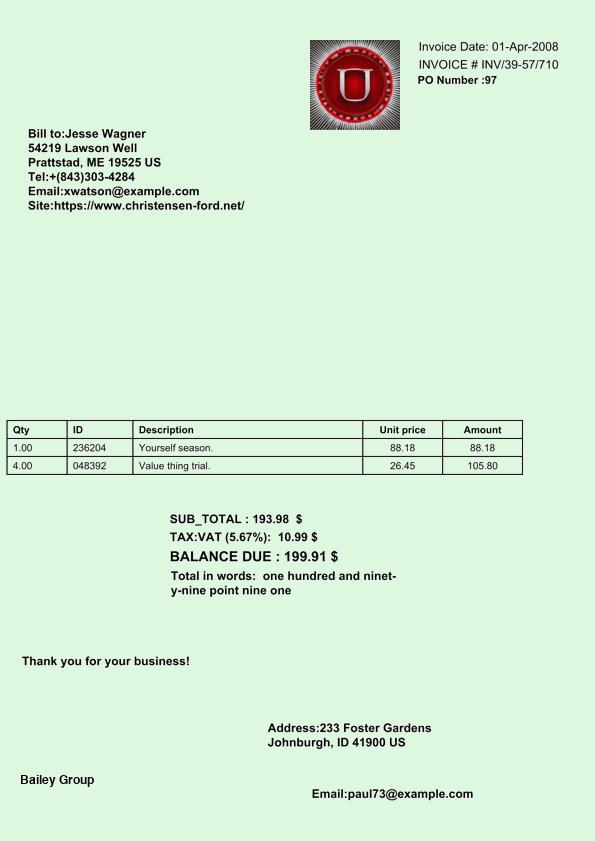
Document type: Invoice